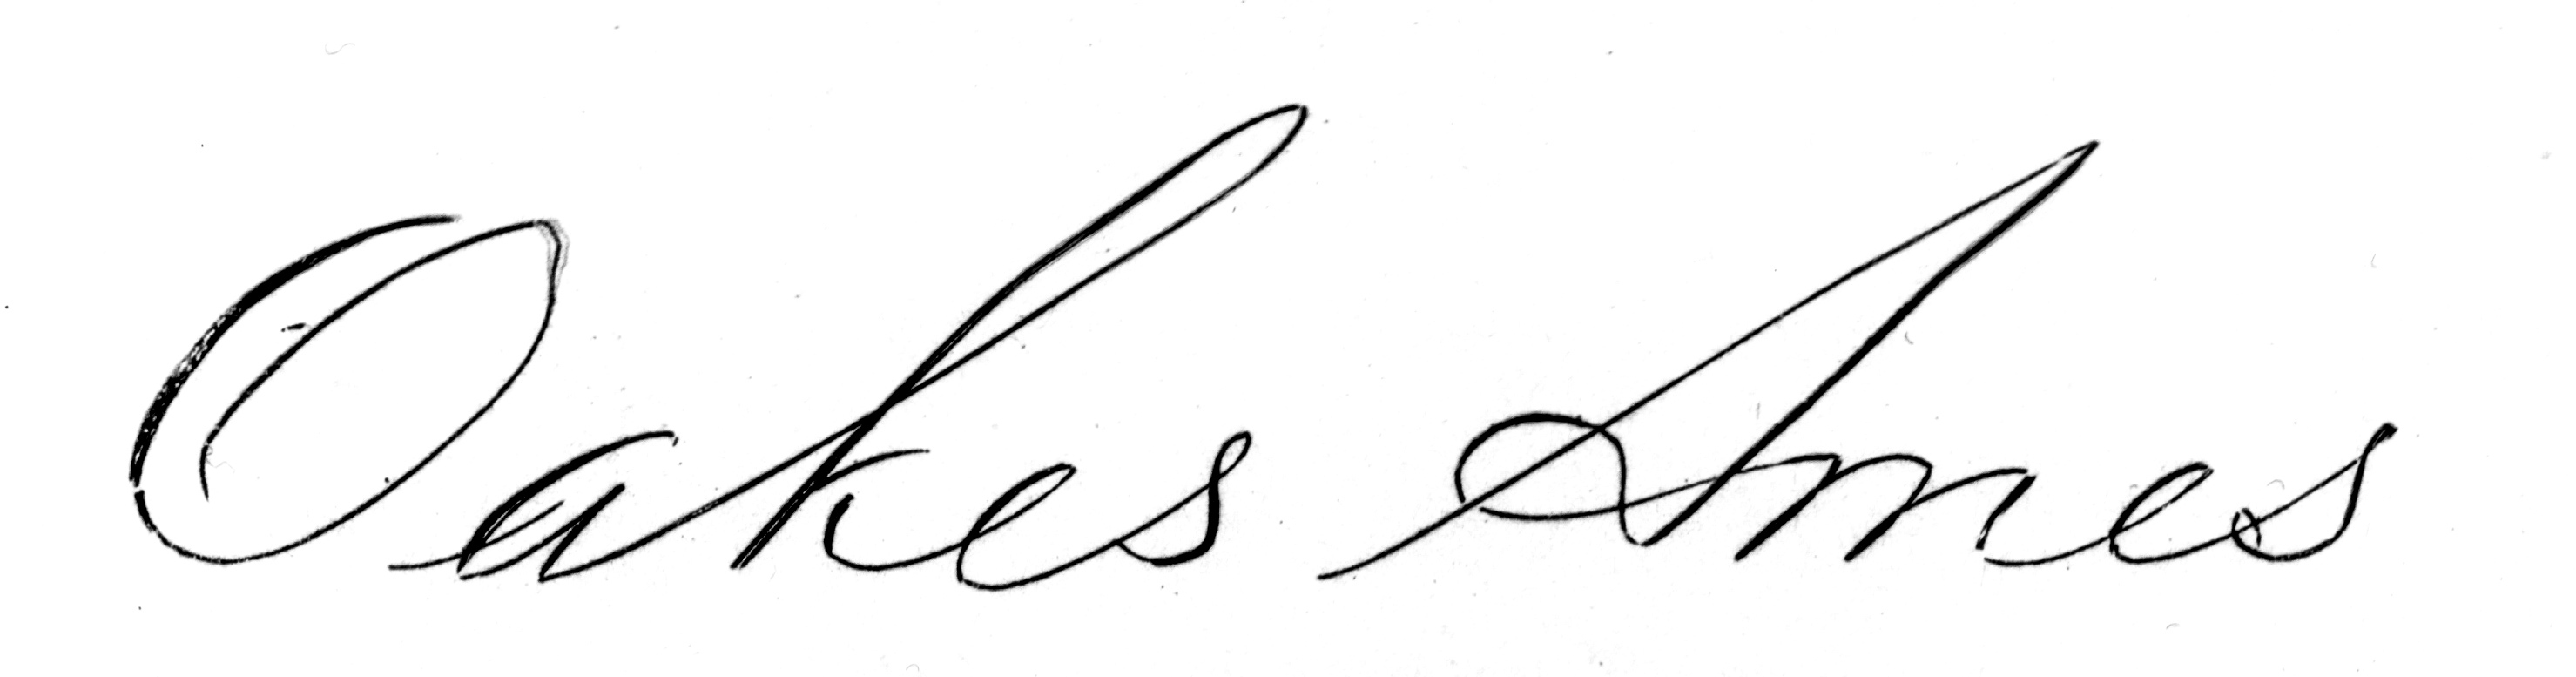
Signature of: oakes ames